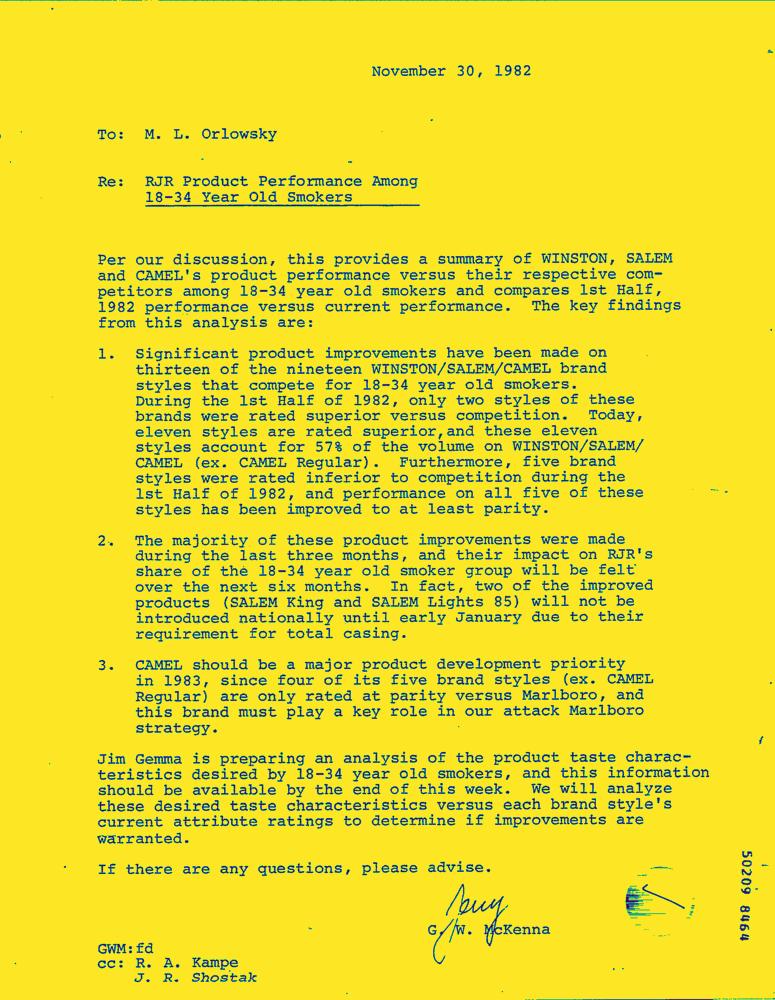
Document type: Letter-Doc